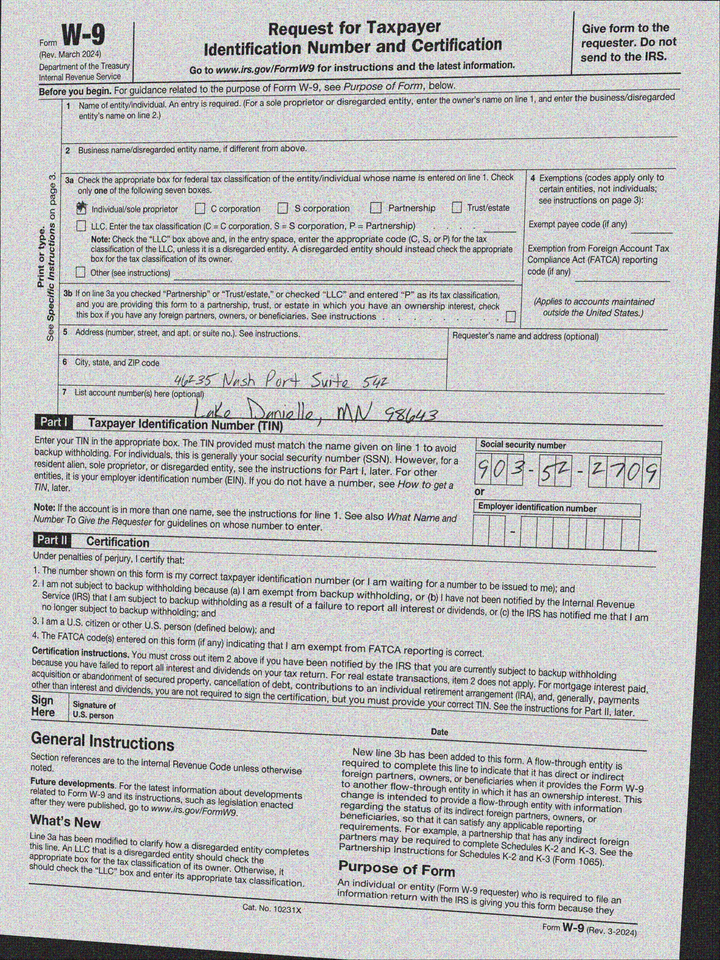
adr1: 46235 Nash Port Suite 542
adr2: Lake Danielle, MN 98643
cbx: yes
ssn: 903522709